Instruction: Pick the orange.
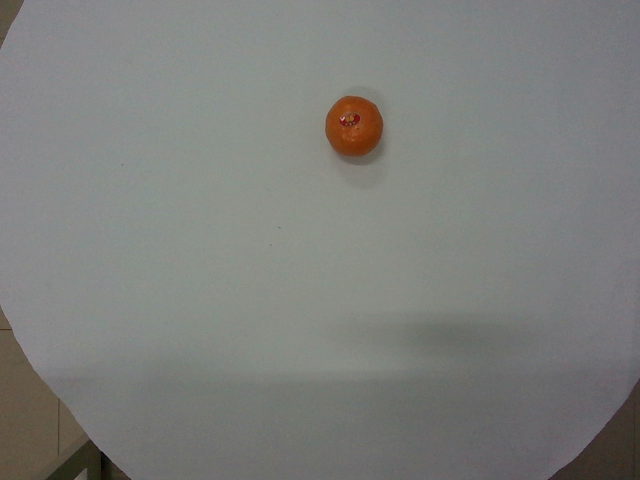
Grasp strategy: vertical